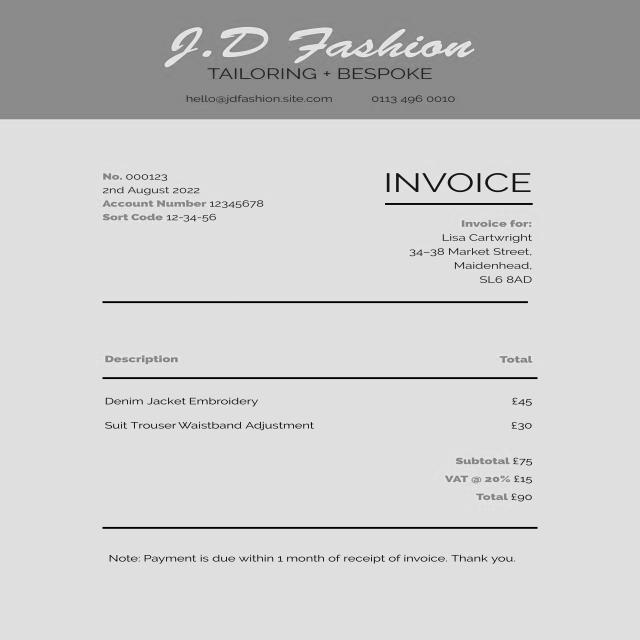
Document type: Invoice